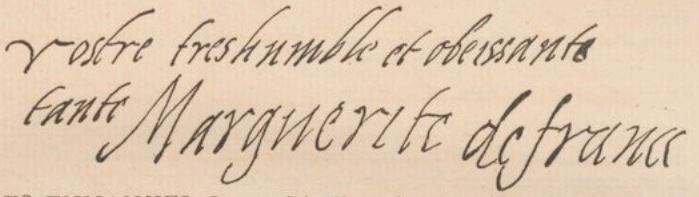
Signature of: margaret of france duchess of berry